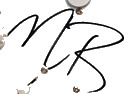
Signature of: natasha bedingfield